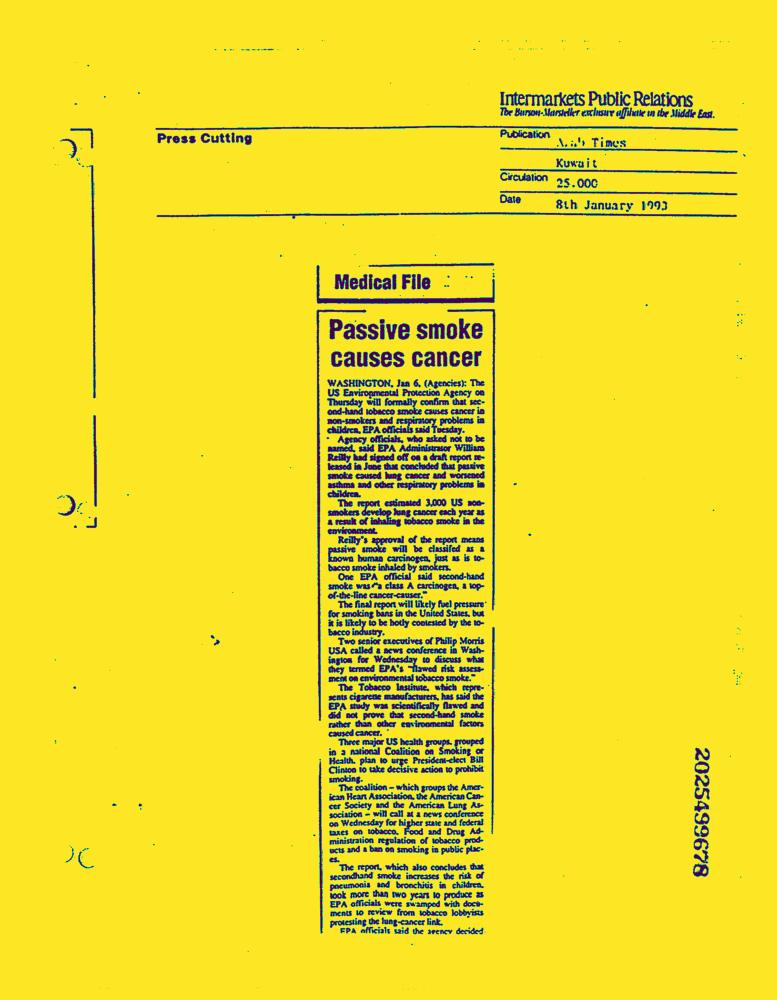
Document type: News-Article